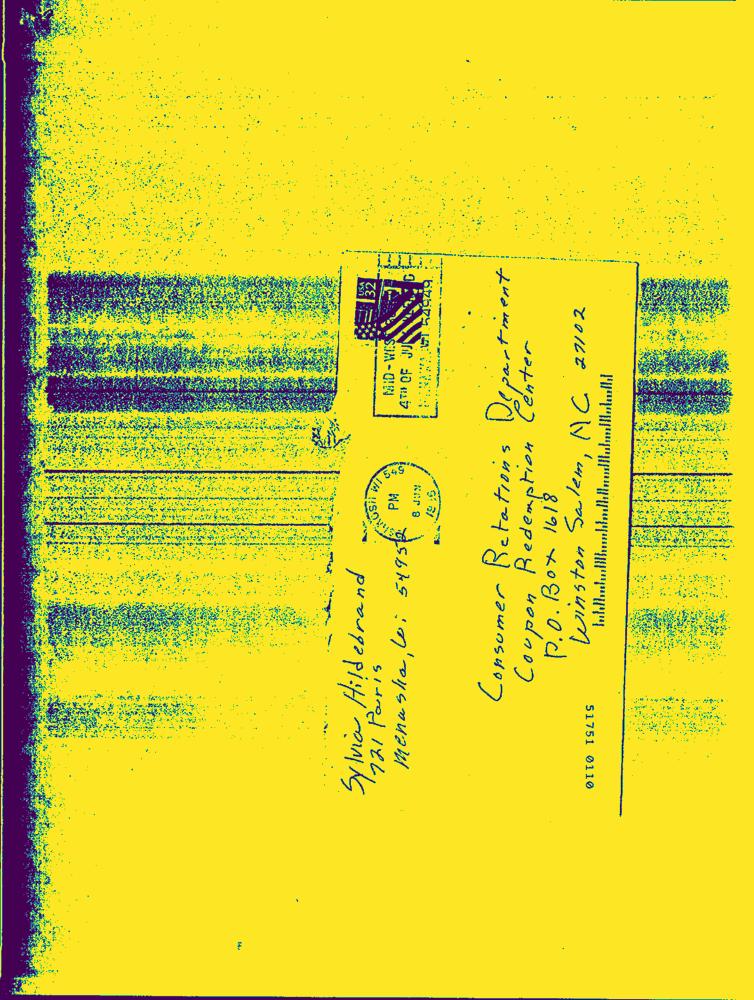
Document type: Hand-Written